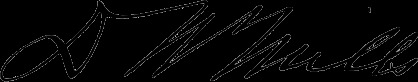
Signature of: daniel w mills